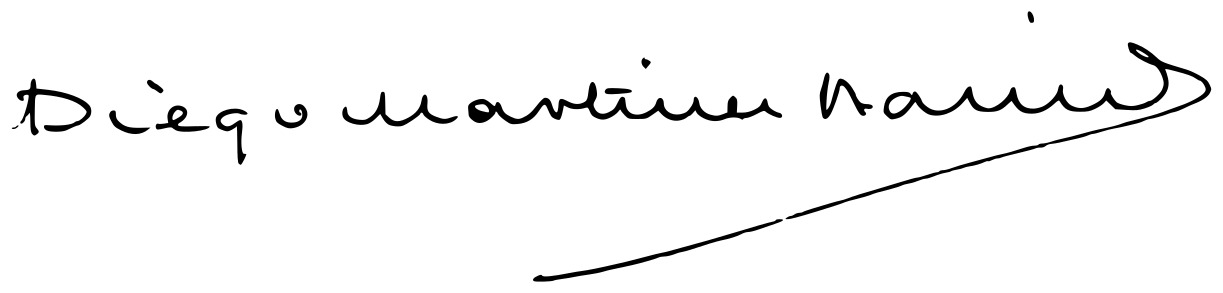
Signature of: diego martínez barrio